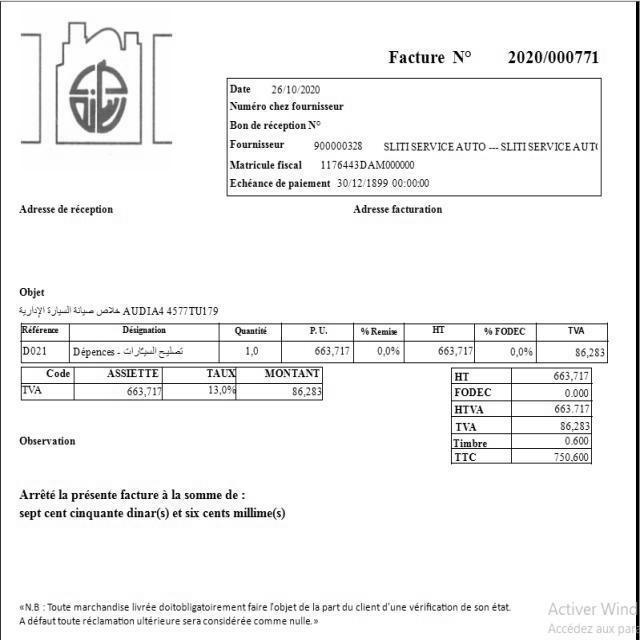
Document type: Invoice